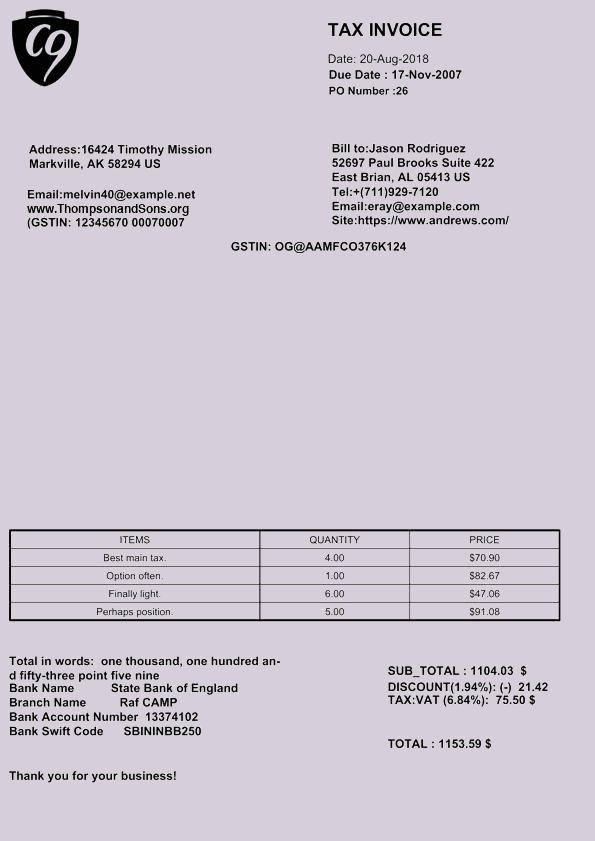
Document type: Invoice